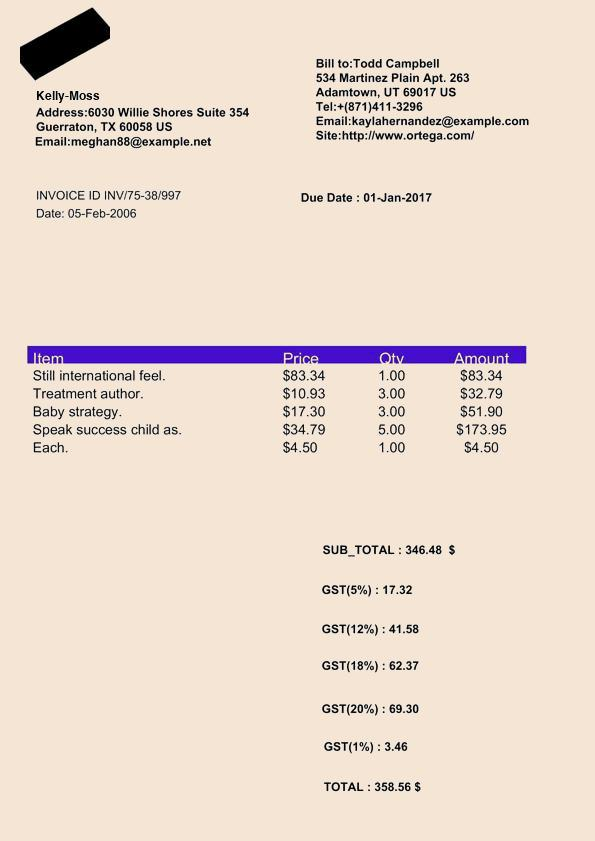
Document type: Invoice